Question: What appears to be the issue?
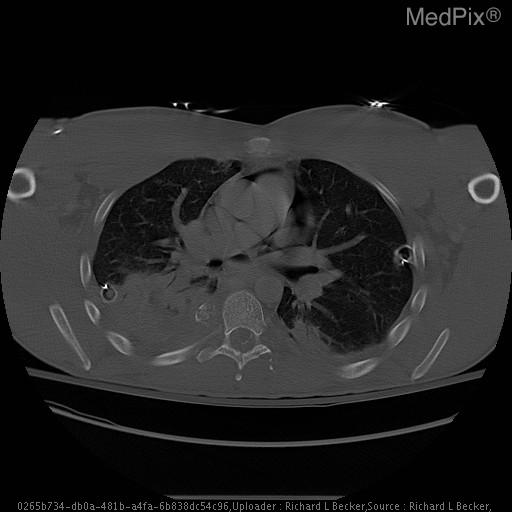
Answer: The findings suggest Thin rim of lucency surrounding the cardiac shadow. Previous Chest CT showed a small amount of pericardial air at the apex.. Subsequent CT images. The patient might have a history of 22 y.o. man with a history of polytrauma, gun shot wound to chest, 2 weeks ago, status post multiple right thoracostomy tube placements..